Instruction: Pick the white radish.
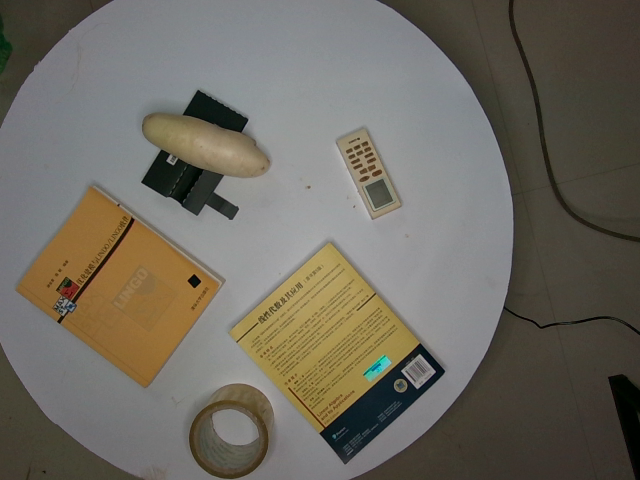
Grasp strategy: vertical